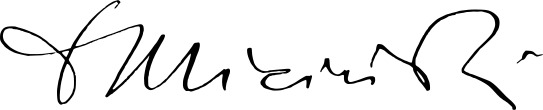
Signature of: tadeusz miciński